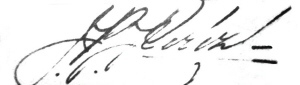
Signature of: juan bautista pérez